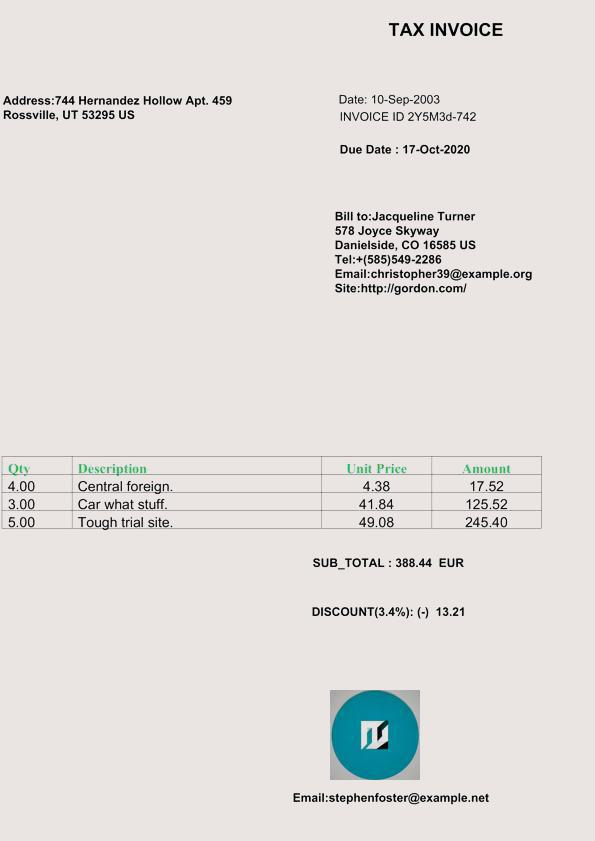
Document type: Invoice